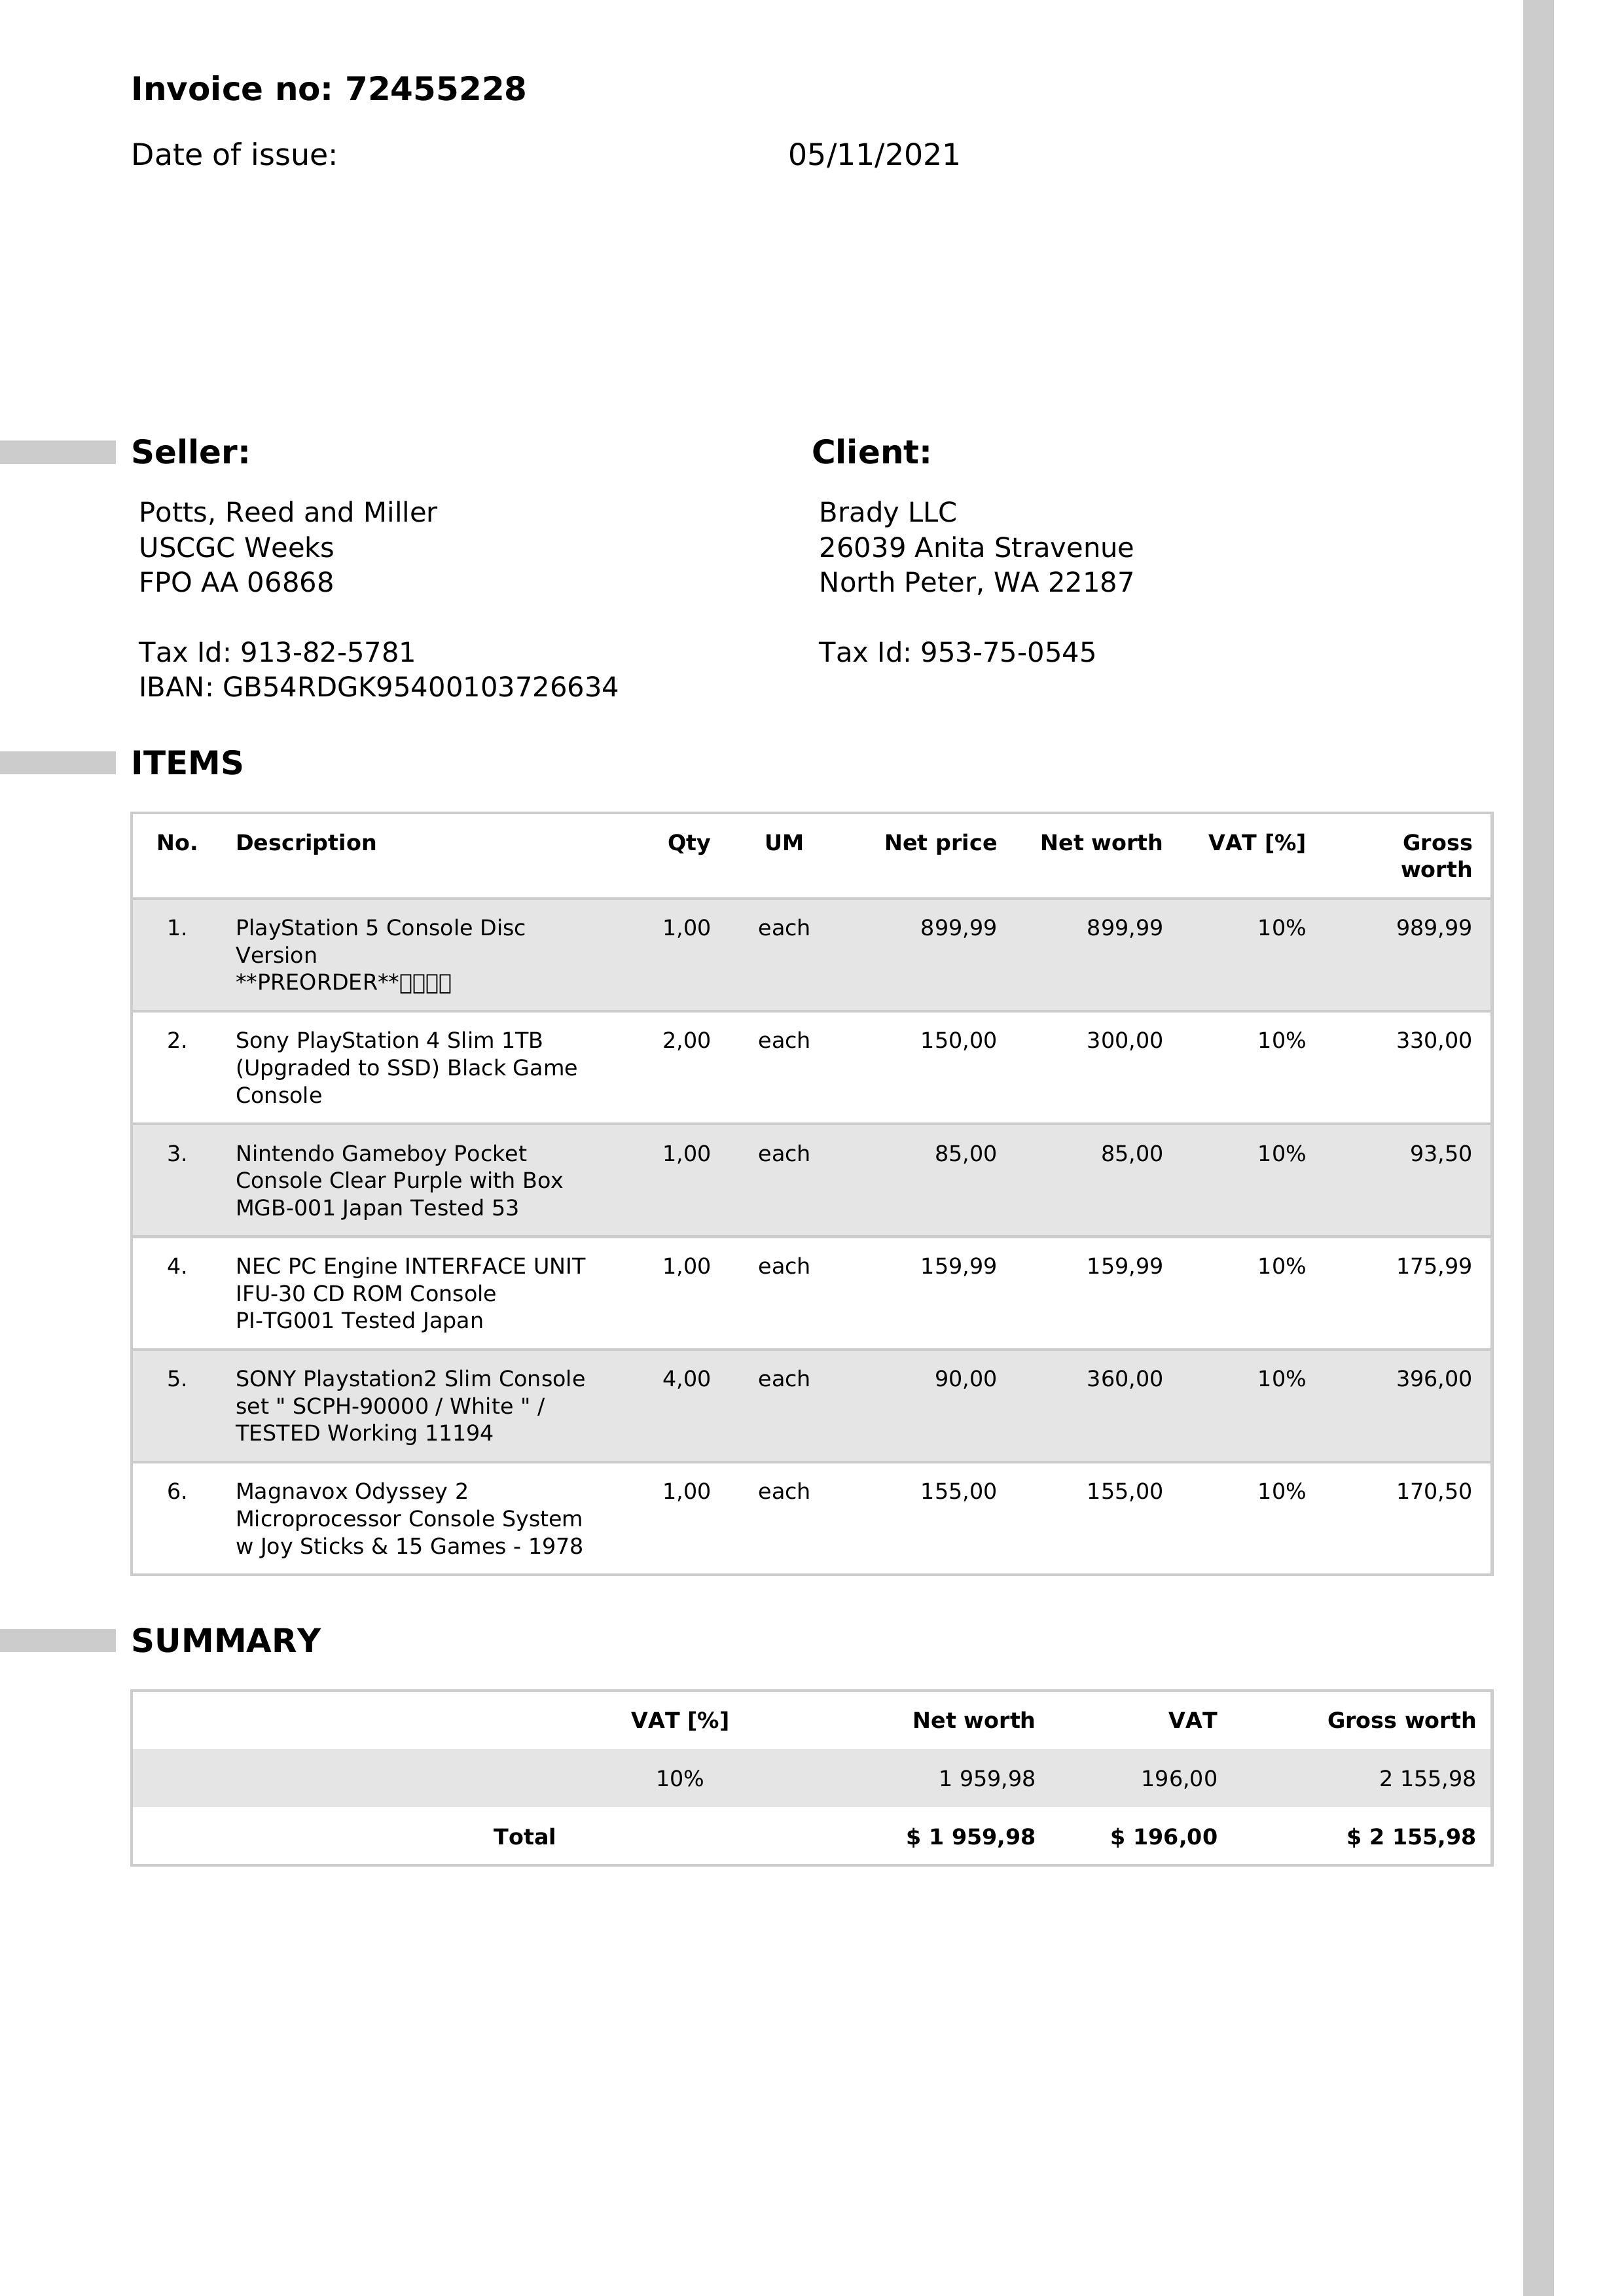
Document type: Invoice